Question: In what way does the history help explain the case?
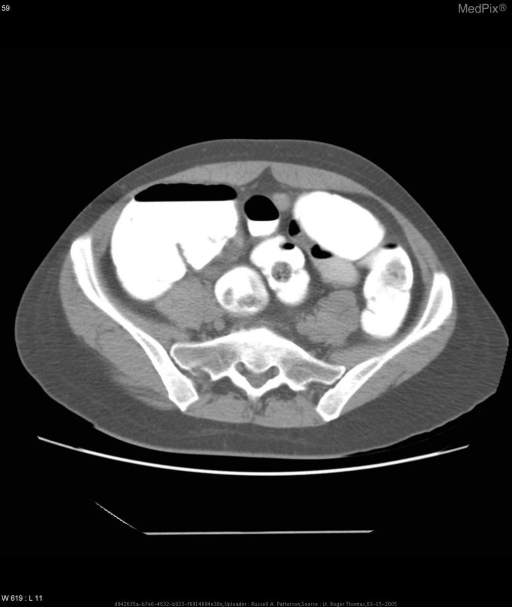
Answer: The patient's history of 42 y/o female with 6 hour history of bilateral 9/10 lower abdominal pain, nausea and vomiting.  One loose bowel movement. is key in understanding the case.